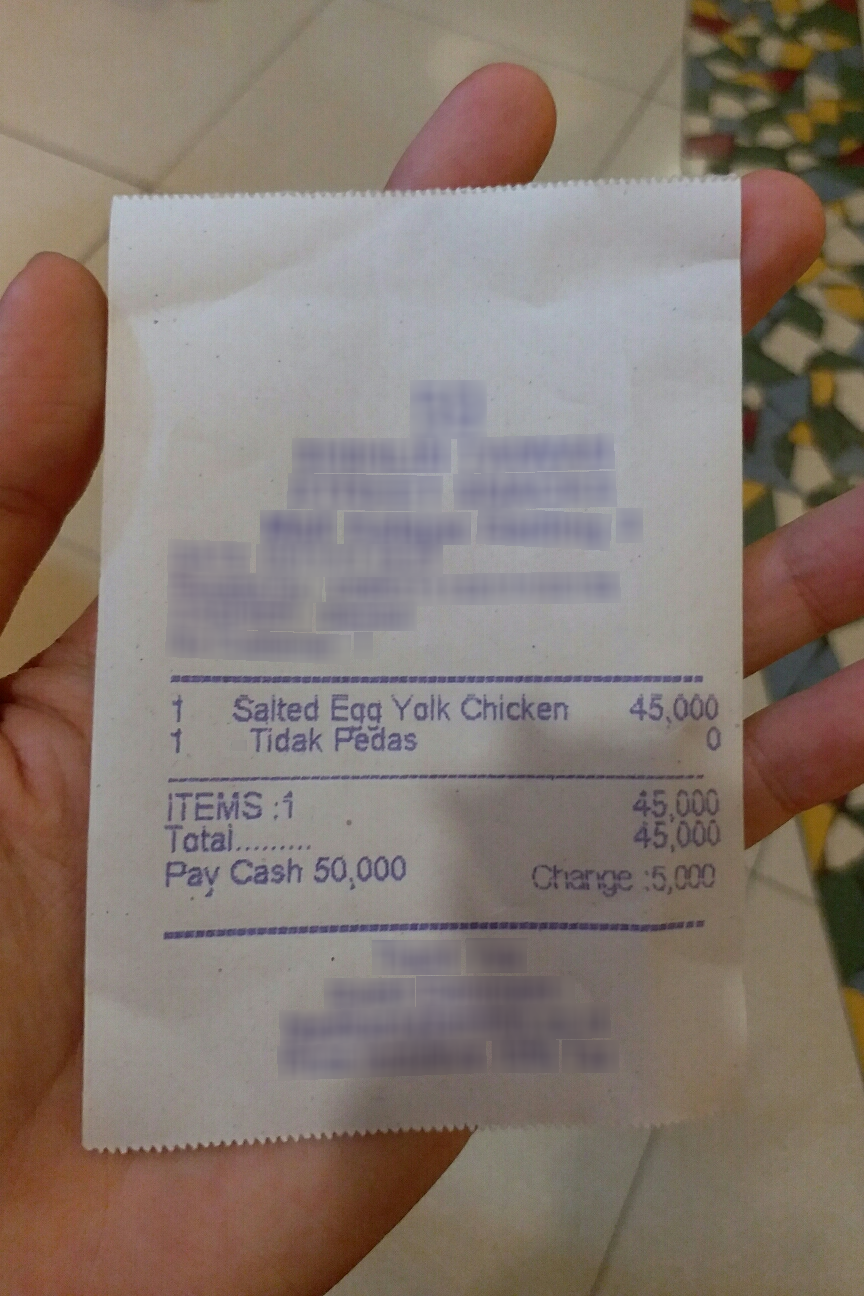
Number of items: 6
Subtotal: 45,000
Total: 45,000
OCR text regions:
text: 1
text: Salted
text: Egg
text: Yalk
text: Chicken
text: 45,000
text: 1
text: Tidak
text: Pedas
text: 0
text: 45,000
text: Total
text: 45,000
text: Pay
text: Cash
text: 50,000
text: Change :
text: 5,000
text: ITEMS:
text: 1